Retrieve the amount in words, amount in figures, name of the payee, date on the cheque, and the bank name from the image.
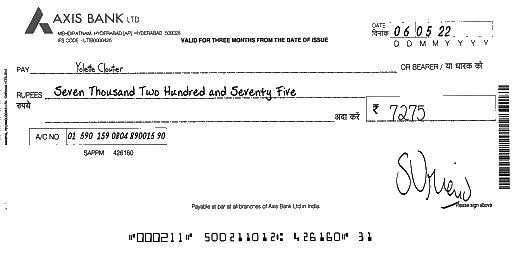
amt_in_words: Seven Thousand Two Hundred and Seventy Five
amt_in_figures: 7275
payee_name: Yolette Cloutier
bank_name: AXIS BANK
cheque_date: 06/05/22